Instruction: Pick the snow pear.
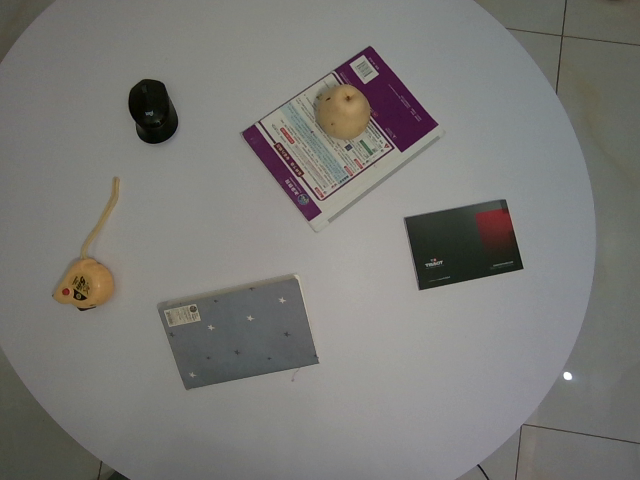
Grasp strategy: vertical